Question: In what way does the history help explain the case?
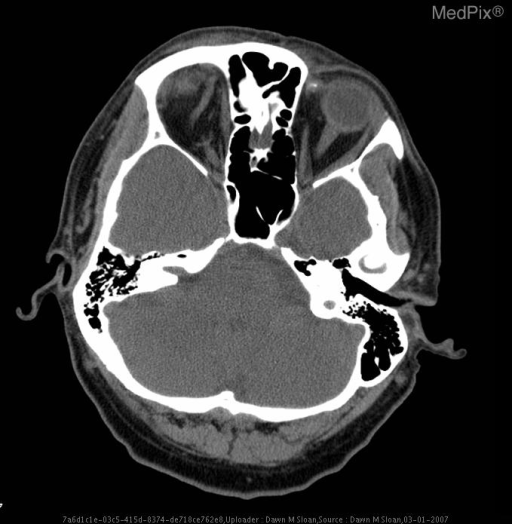
Answer: The patient's history of 47 yo man with 6 month Hx of headaches - now reports experiencing “worst headache of his life” accompanied by nausea, vomiting, and dizziness. Pt notes waking up with a mild headache on the day of admission, unrelieved by caffeine consumption, that progressively worsened. The pain was sharp, but throbbing and located behind his left eye and radiating posteriorly. is key in understanding the case.